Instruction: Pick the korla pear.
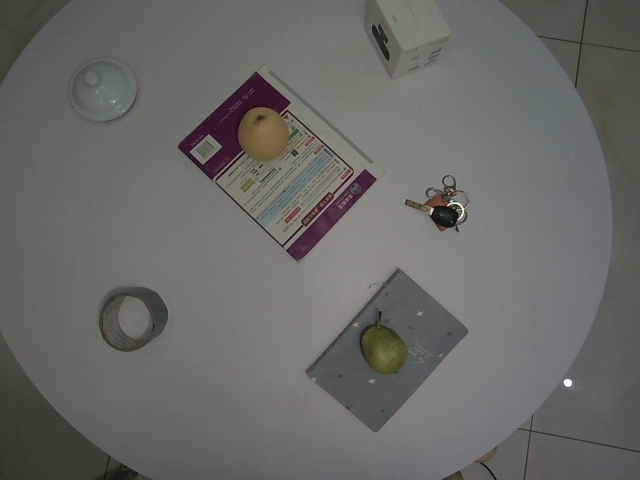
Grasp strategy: vertical